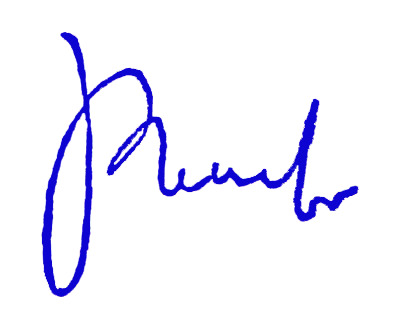
Signature of: ivan belyakov